Question: What are the imaging findings?
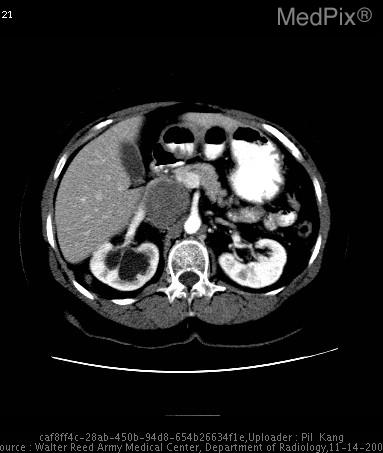
Answer: The imaging shows CT with intravenous and oral contrast material demonstrates a large retroperitoneal mass with central dystrophic calcifications.  This mass is completely separate from the right kidney, which other than the hydronephrosis and the presence of the ureteral stent, is otherwise unremarkable.  The liver was also normal.

Superior images demonstrate a "beak sign" with the inferior vena cava and the left renal vein, strongly suggestive of the vascular origin of this tumor.

Note the presence of the ureteral stent, and the image demonstrating that the mass has extrinsic mass effect on the course of the ureter, causing the original clinical problem for which this patient was treated. CT with intravenous and oral contrast material demonstrates a large retroperitoneal mass with central calcifications.  This mass is completely separate from the right kidney, which other than the hydronephrosis and the presence of the ureteral stent, is otherwise unremarkable.  The liver was also normal.

These images demonstrate a "beak sign" with the inferior vena cava, strongly suggestive of the vascular origin of this tumor..